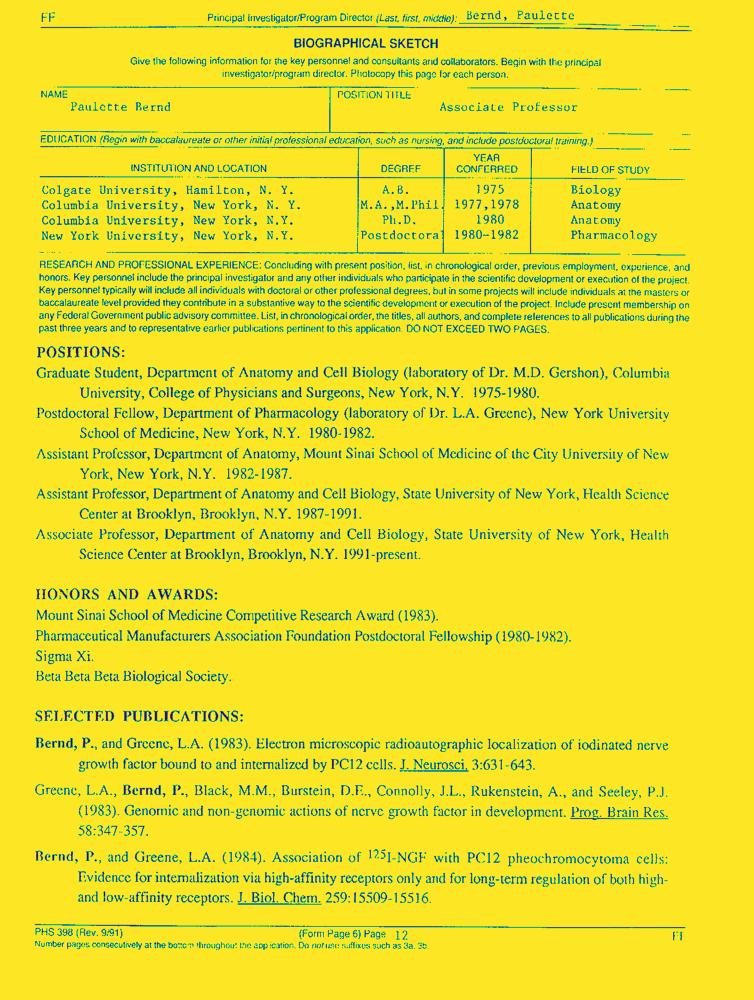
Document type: Resume-Doc